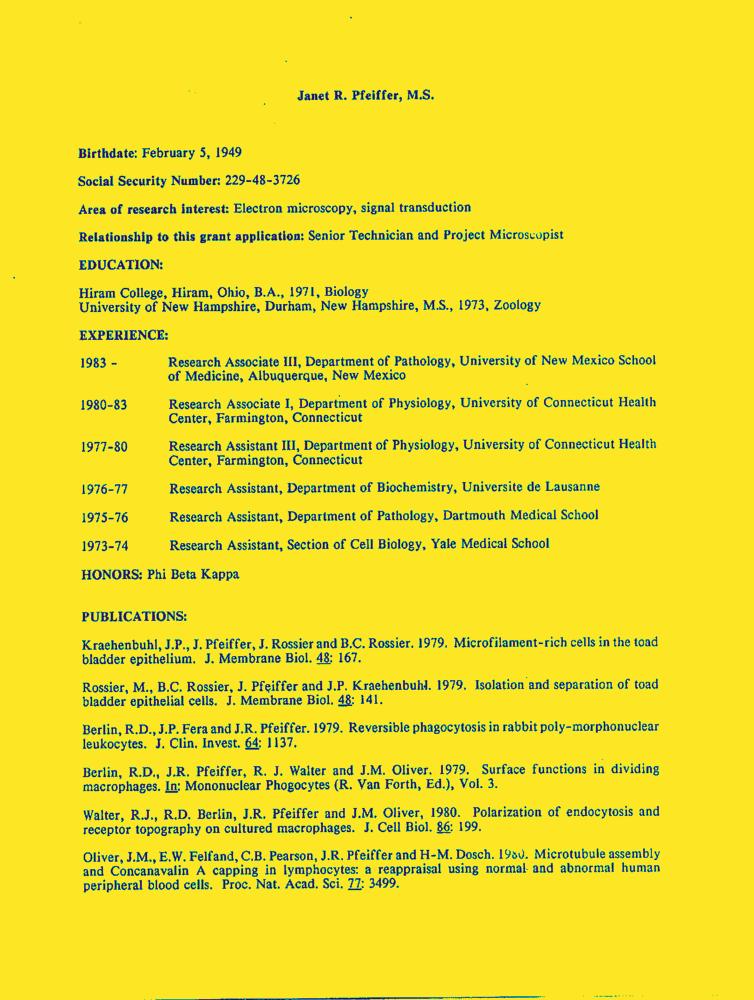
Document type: Resume-Doc